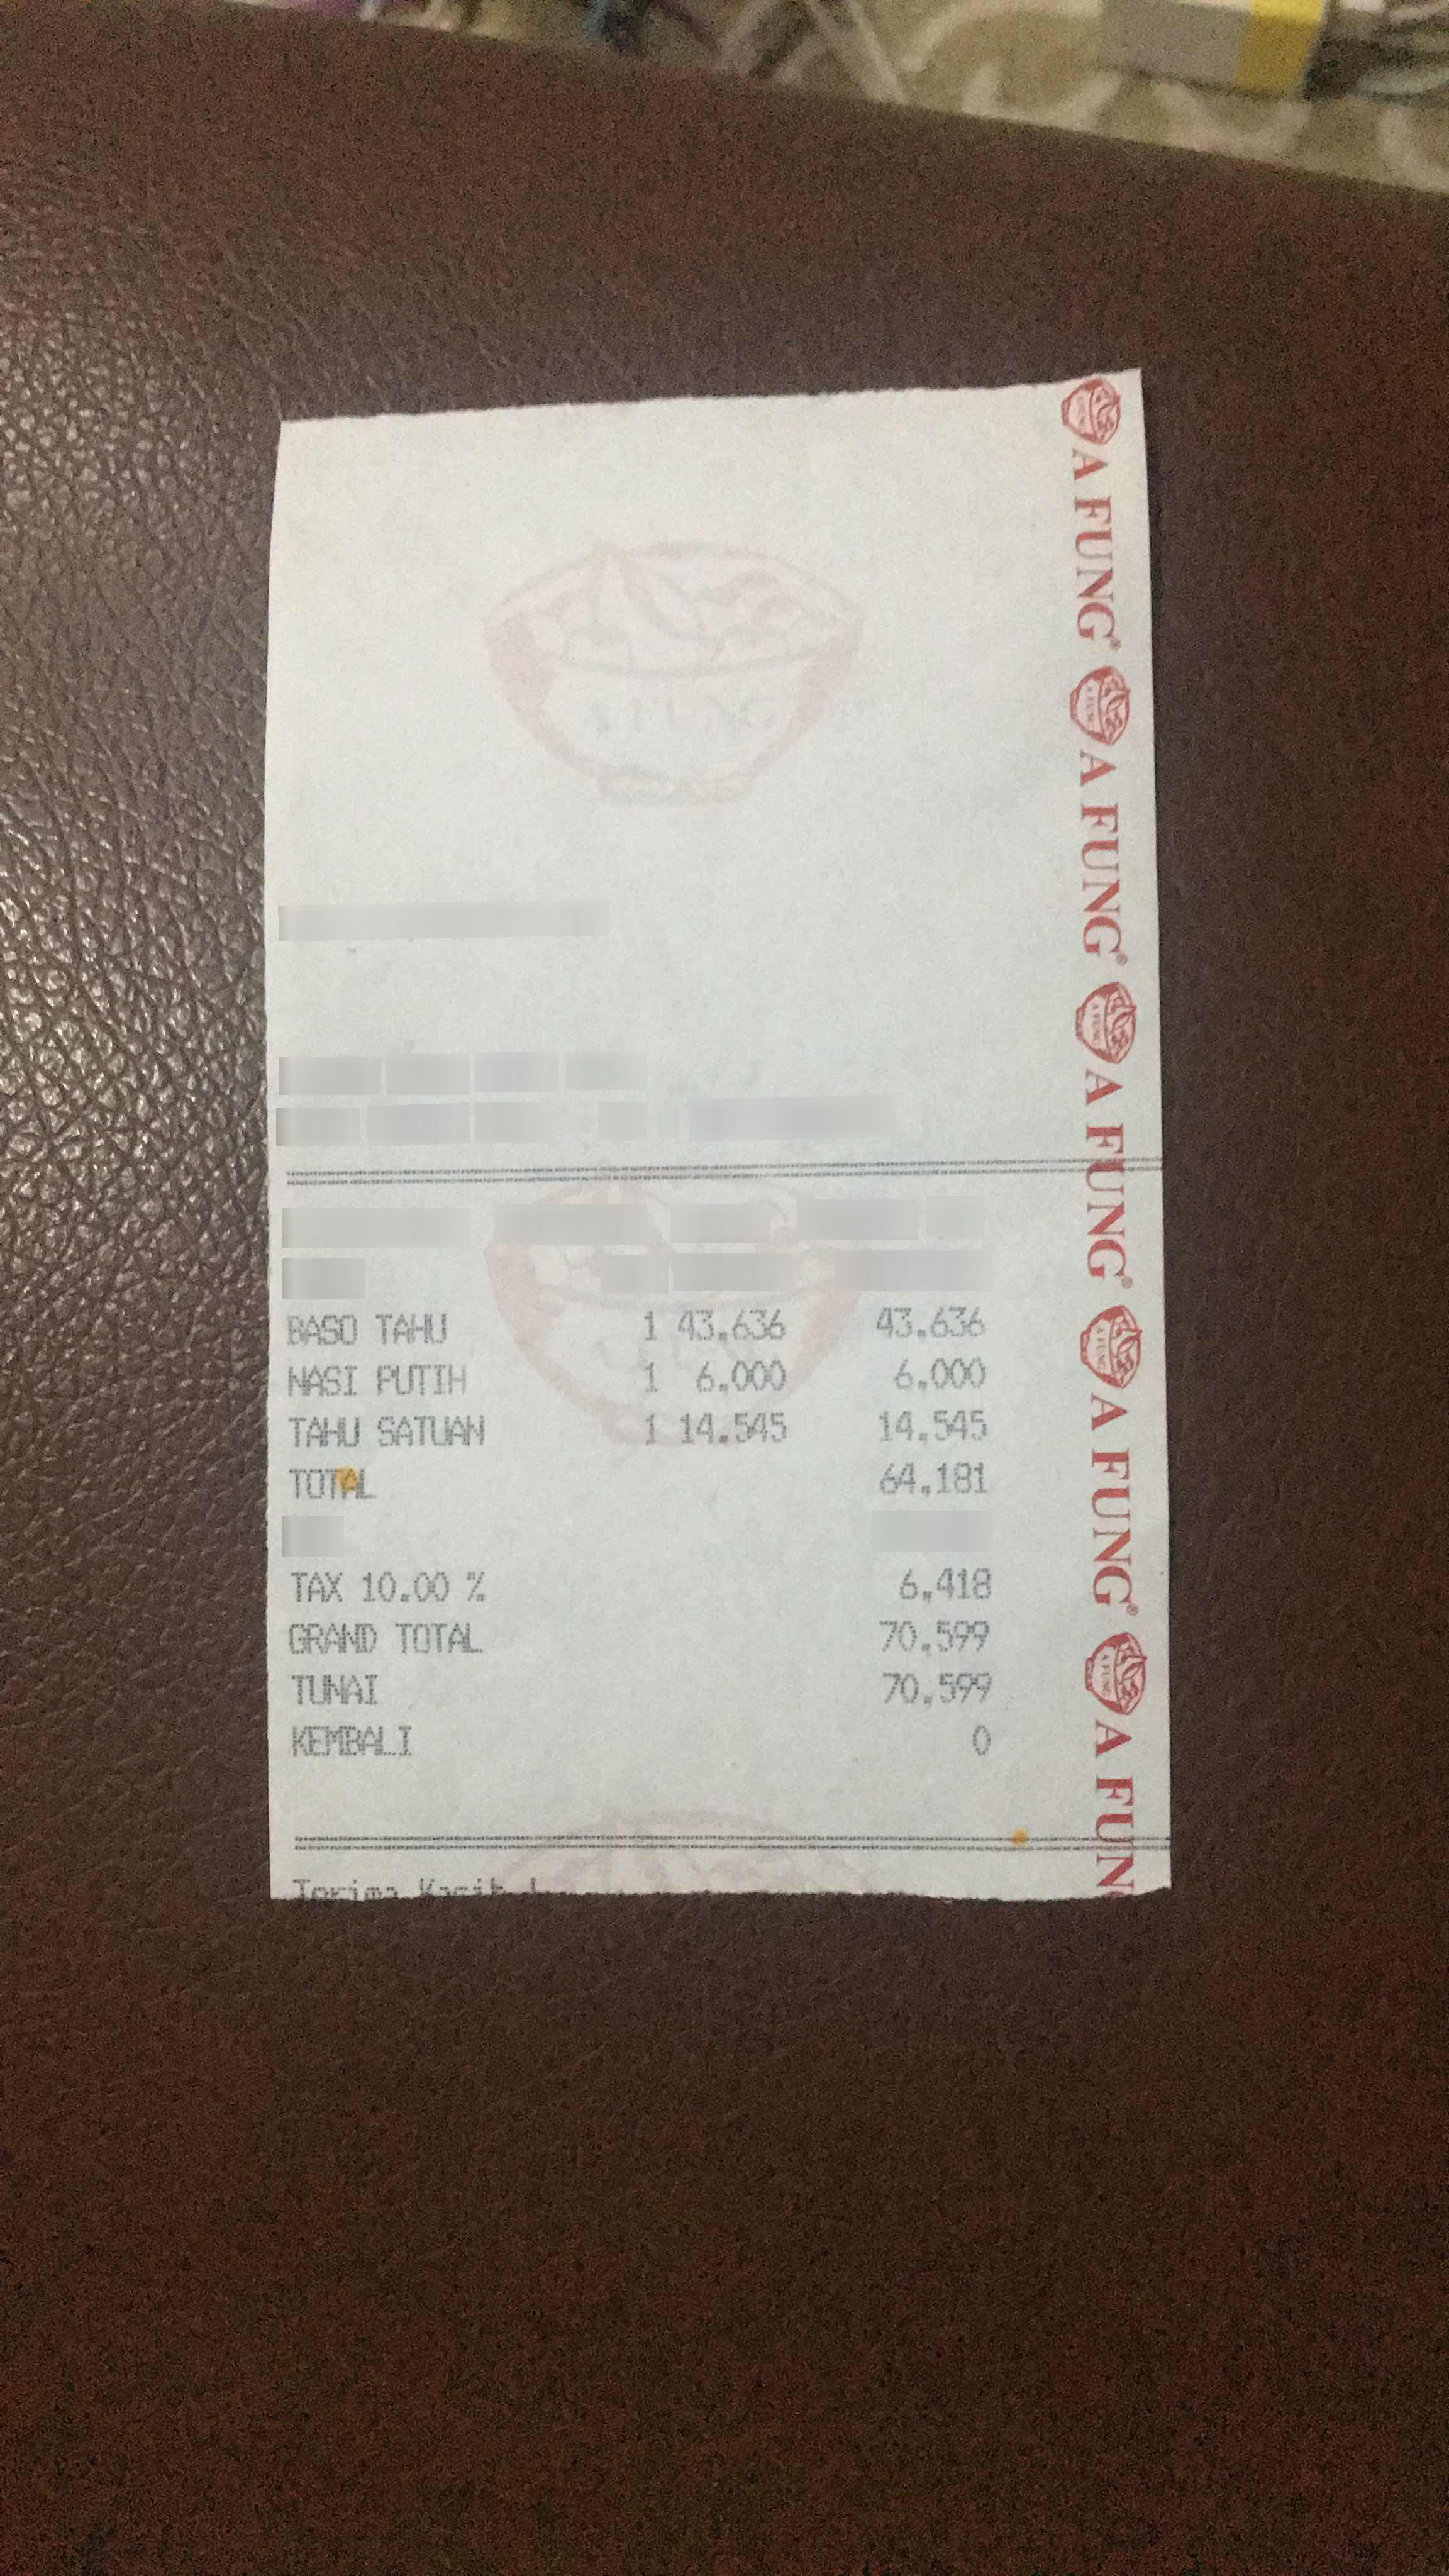
Number of items: 3
Subtotal: 64.181
Tax: 6,418
Total: 70.599
OCR text regions:
text: TOTIAL
text: 64.181
text: TAX
text: 10.00
text: %
text: 6,418
text: GRAND
text: TOTAL
text: 70.599
text: TUNAI
text: 70.599
text: KEMBALI
text: 0
text: BASO
text: TAHU
text: 1
text: 43.636
text: 43.636
text: NASI
text: PUTIH
text: 1
text: 6.000
text: 6,000
text: TAHU
text: SATUAN
text: 1
text: 14.545
text: 14,545